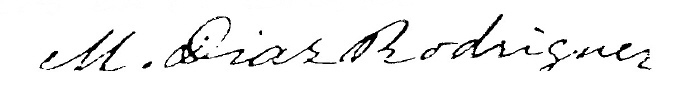
Signature of: manuel díaz rodríguez